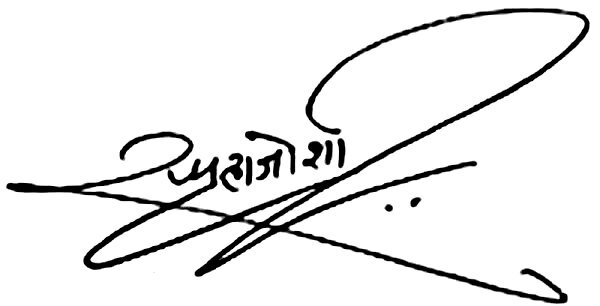
Signature of: spruha joshi